Question: Can you provide the account number mentioned in the document?
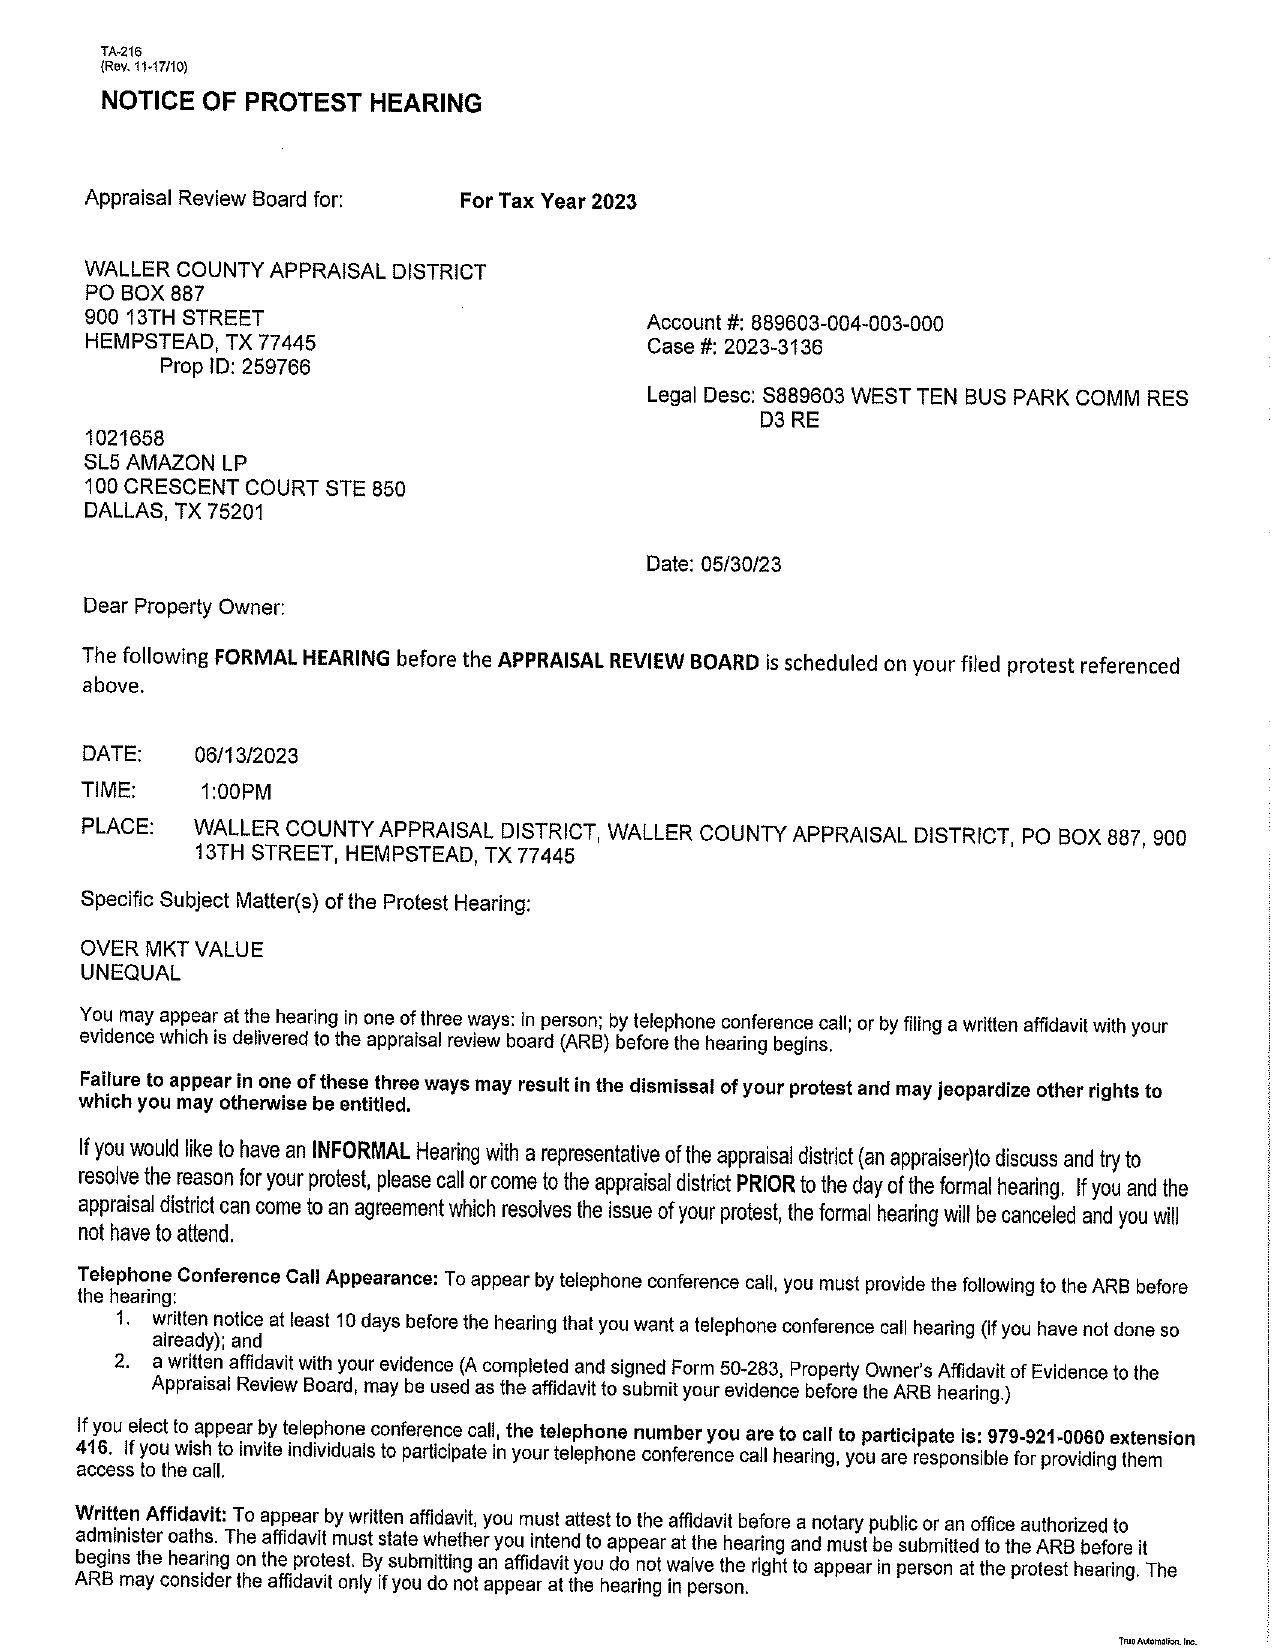
Answer: "889603-004-003-000"